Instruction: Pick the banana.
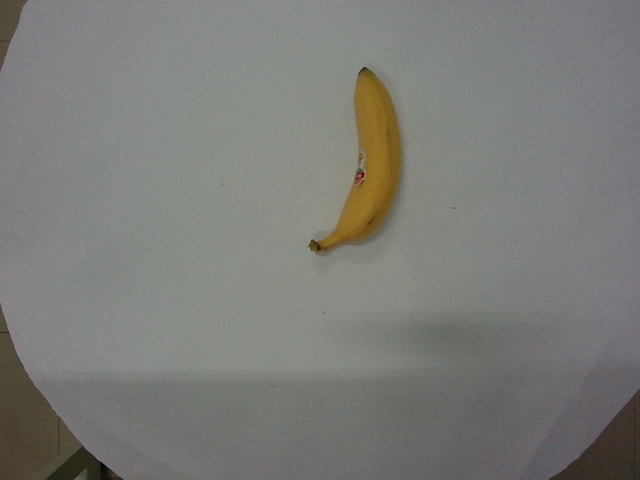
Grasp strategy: vertical